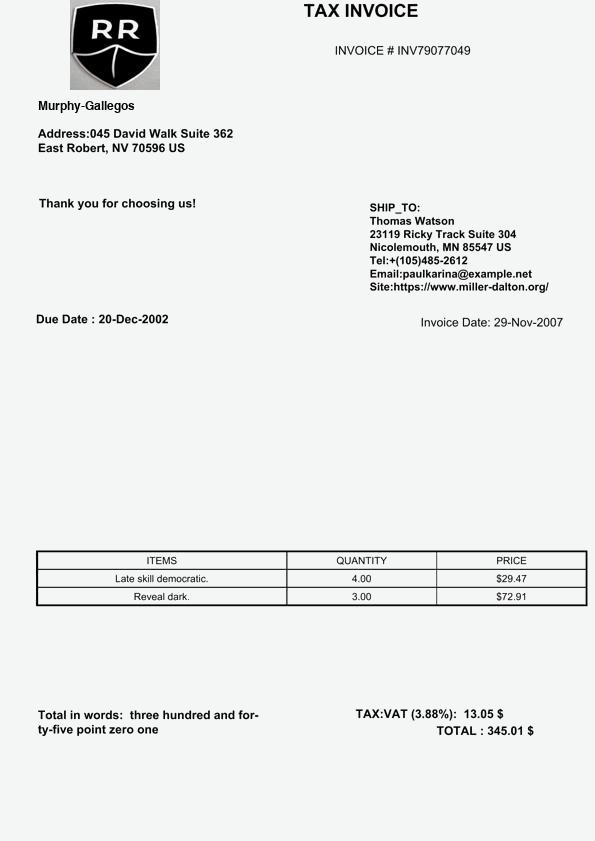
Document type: Invoice